Please extract the written amount, numerical amount, recipient's name, date on the cheque, and the bank's name from the image.
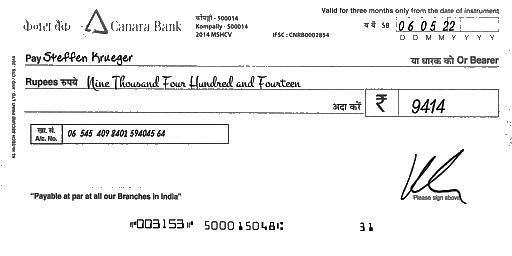
amt_in_words: Nine Thousand Four Hundred and Fourteen
amt_in_figures: 9414
payee_name: Steffen Krueger
bank_name: Canara Bank
cheque_date: 06/05/22